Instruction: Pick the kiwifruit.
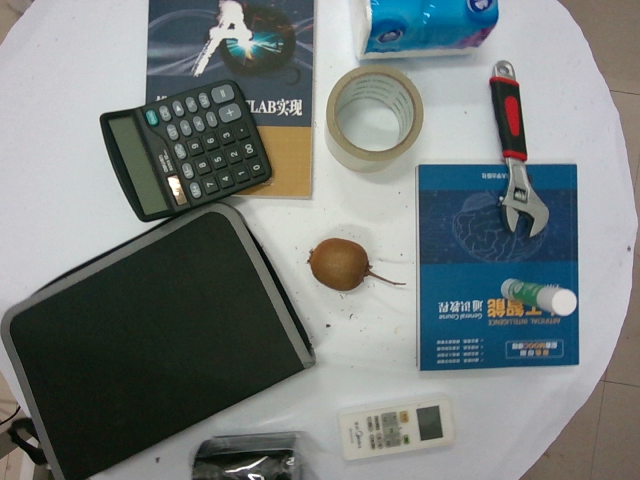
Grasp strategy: vertical